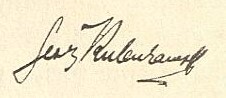
Signature of: georg kulenkampff